Question: Talk about the condition:
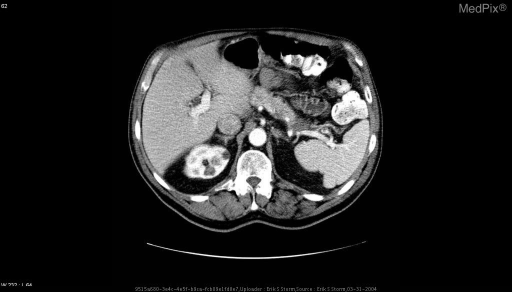
Answer: The disease is discussed as: Mucinous Csytic Neoplasm of the Pancreas; AKA-macrocystic adenoma, mucinous cystadenoma, cystadenocarcinoma.

Frequency- 10% of pancreatic cysts, 1% of pancreatic neoplasms

Mean Age- 50 years ( 20-95 ), 50% between 40-60 years old
        M:F 1:19

Pathology: Large smooth round/lobulated multiloculated cystic mass encapsulated by a layer of fibrous connective tissue

Histology: similar to biliary and ovarian mucinous tumors; cysts lined by tall columnar, mucin-producing cells subtended by a densely cellular mesenchymal stroma (reminiscent of ovarian stroma), often in papillary arrangement

Location: often in the tail (90%), body, infrequently in head

-well-demarcated thick-walled mass, mean 10-12 cm
-multi/unilocular large cyss >2 cm with thin septa <2 mm
* a tumor with <6 cysts of >2 cm in diameter is in 93-95% a mucinous cystic neoplasm
-amorphous discontinuous peripheral mural calcifications (10-15%)
-solid papillary excresences protrude into the interior of the tumor
-hypovascular mass with sparse neovascularity
-great propensity for invasion of adjacent organs
U/S: -cysts may contain low level echoes; echogenic mural calcifications if present
CT: -internal septations may not be seen without contrast enhancement; cysts with HU of water, different cysts with different HU's; enhance of cyst walls
MRI: -high T2 from mucinous component
Angio: -predominantly avascular mass, small area of blush in cyst wall and solid components, mass effect on adjacent arteries and veins by cysts
Mets: -round thick walled cystic lesions in the liver
Prognosis: -invariable transformation into cystadenocarcinoma
Rx: -complete surgical excision, 5 yr survival is 74-90%
DDx: pseudocyst, lymphangioma/hemangioma, variants of ductal adenocarcinoma, solid and cystic papillary epithelioid neoplasm, cystic islet cell tumor, cystic met, atypical serous cystadenoma, sarcoma, infection (amebiasis, echinococcus0